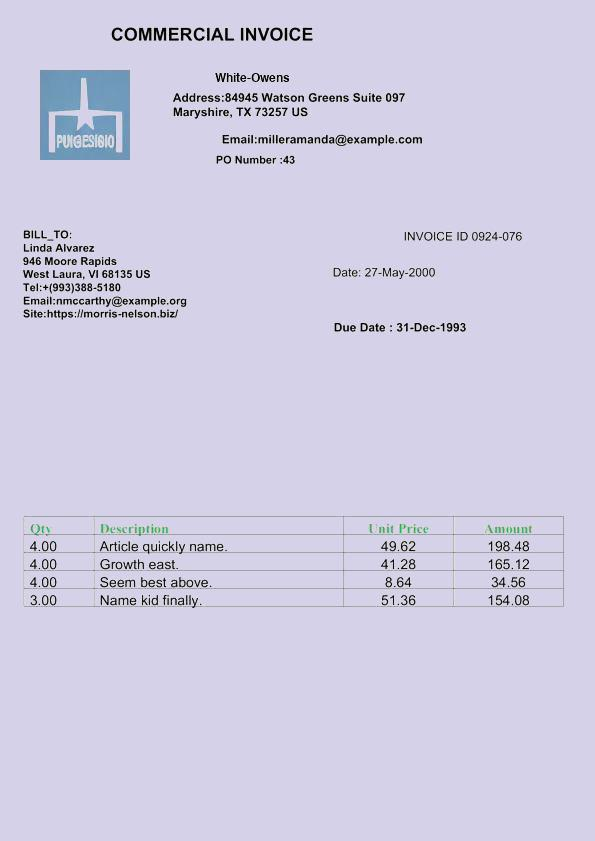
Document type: Invoice